Question: What jurisdiction, city, or county is the document associated with?
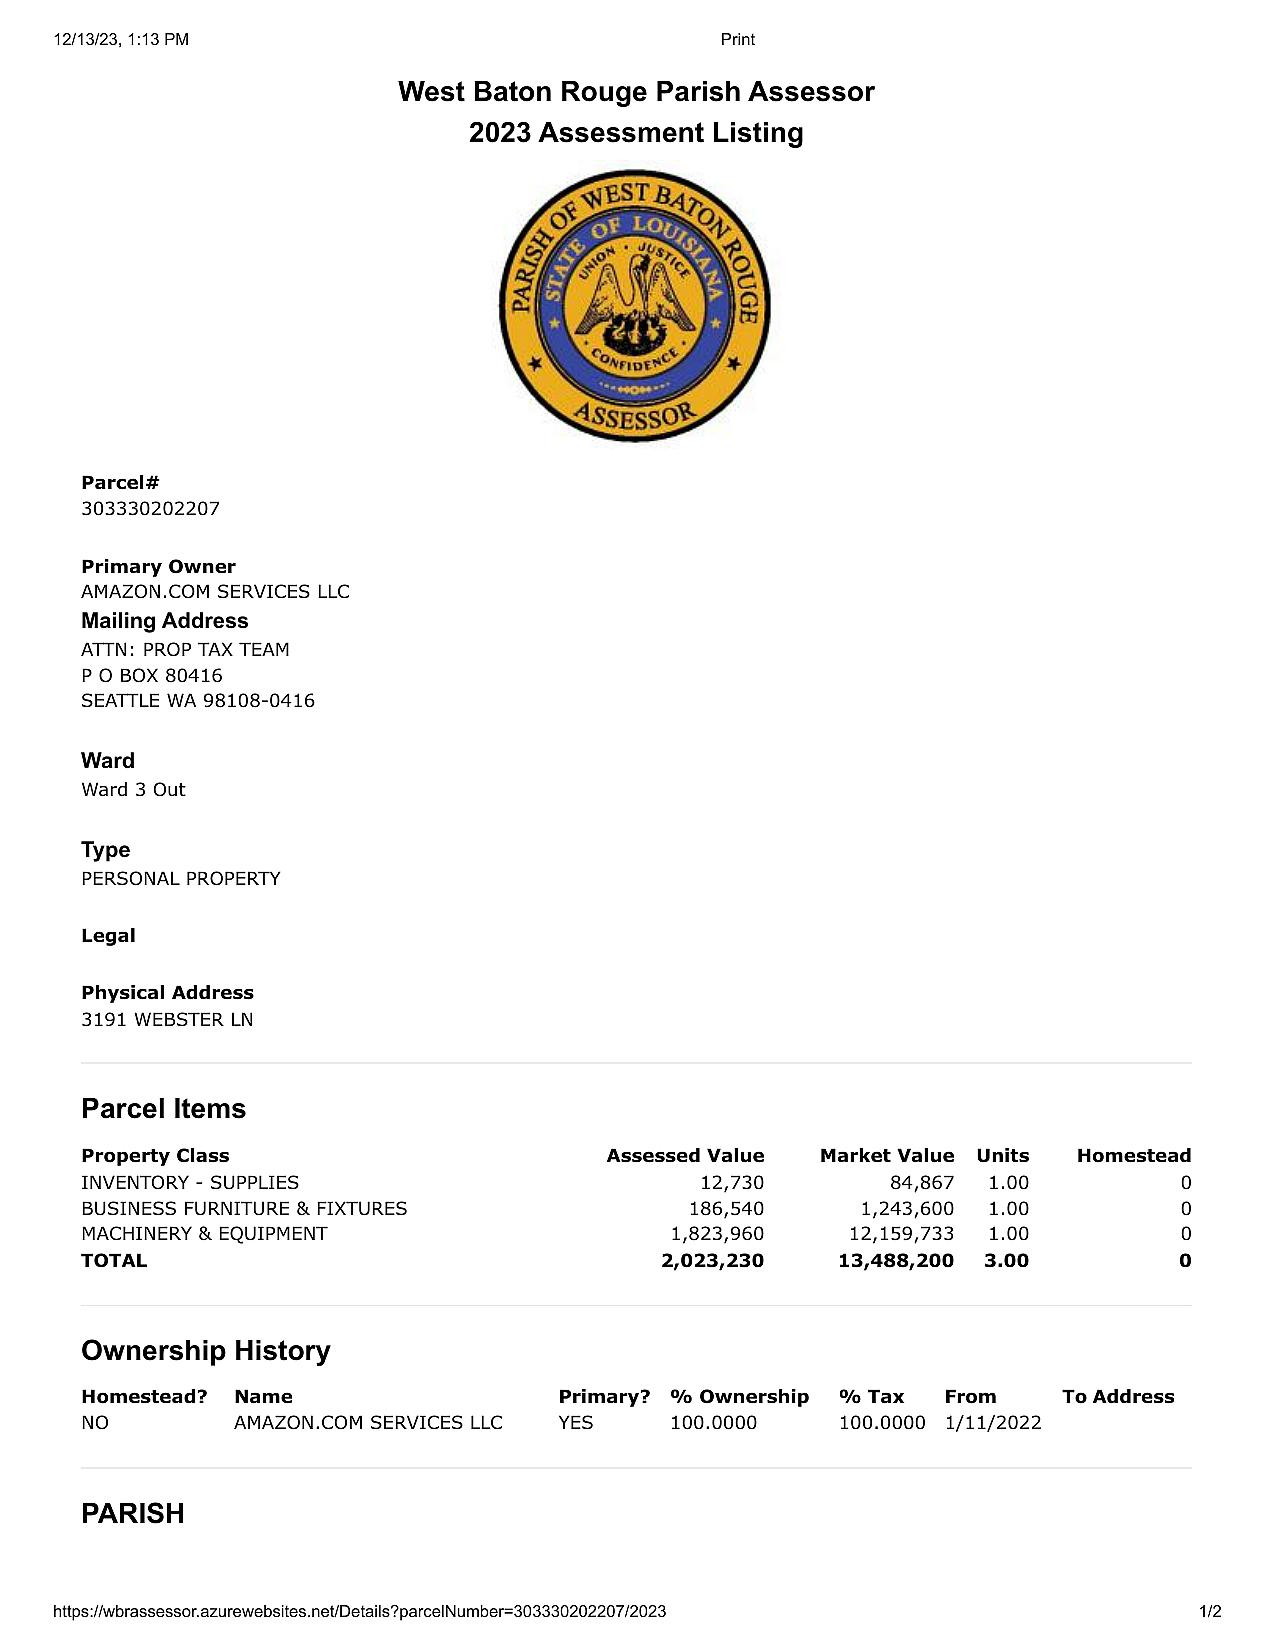
Answer: "West Baton Rouge Parish"